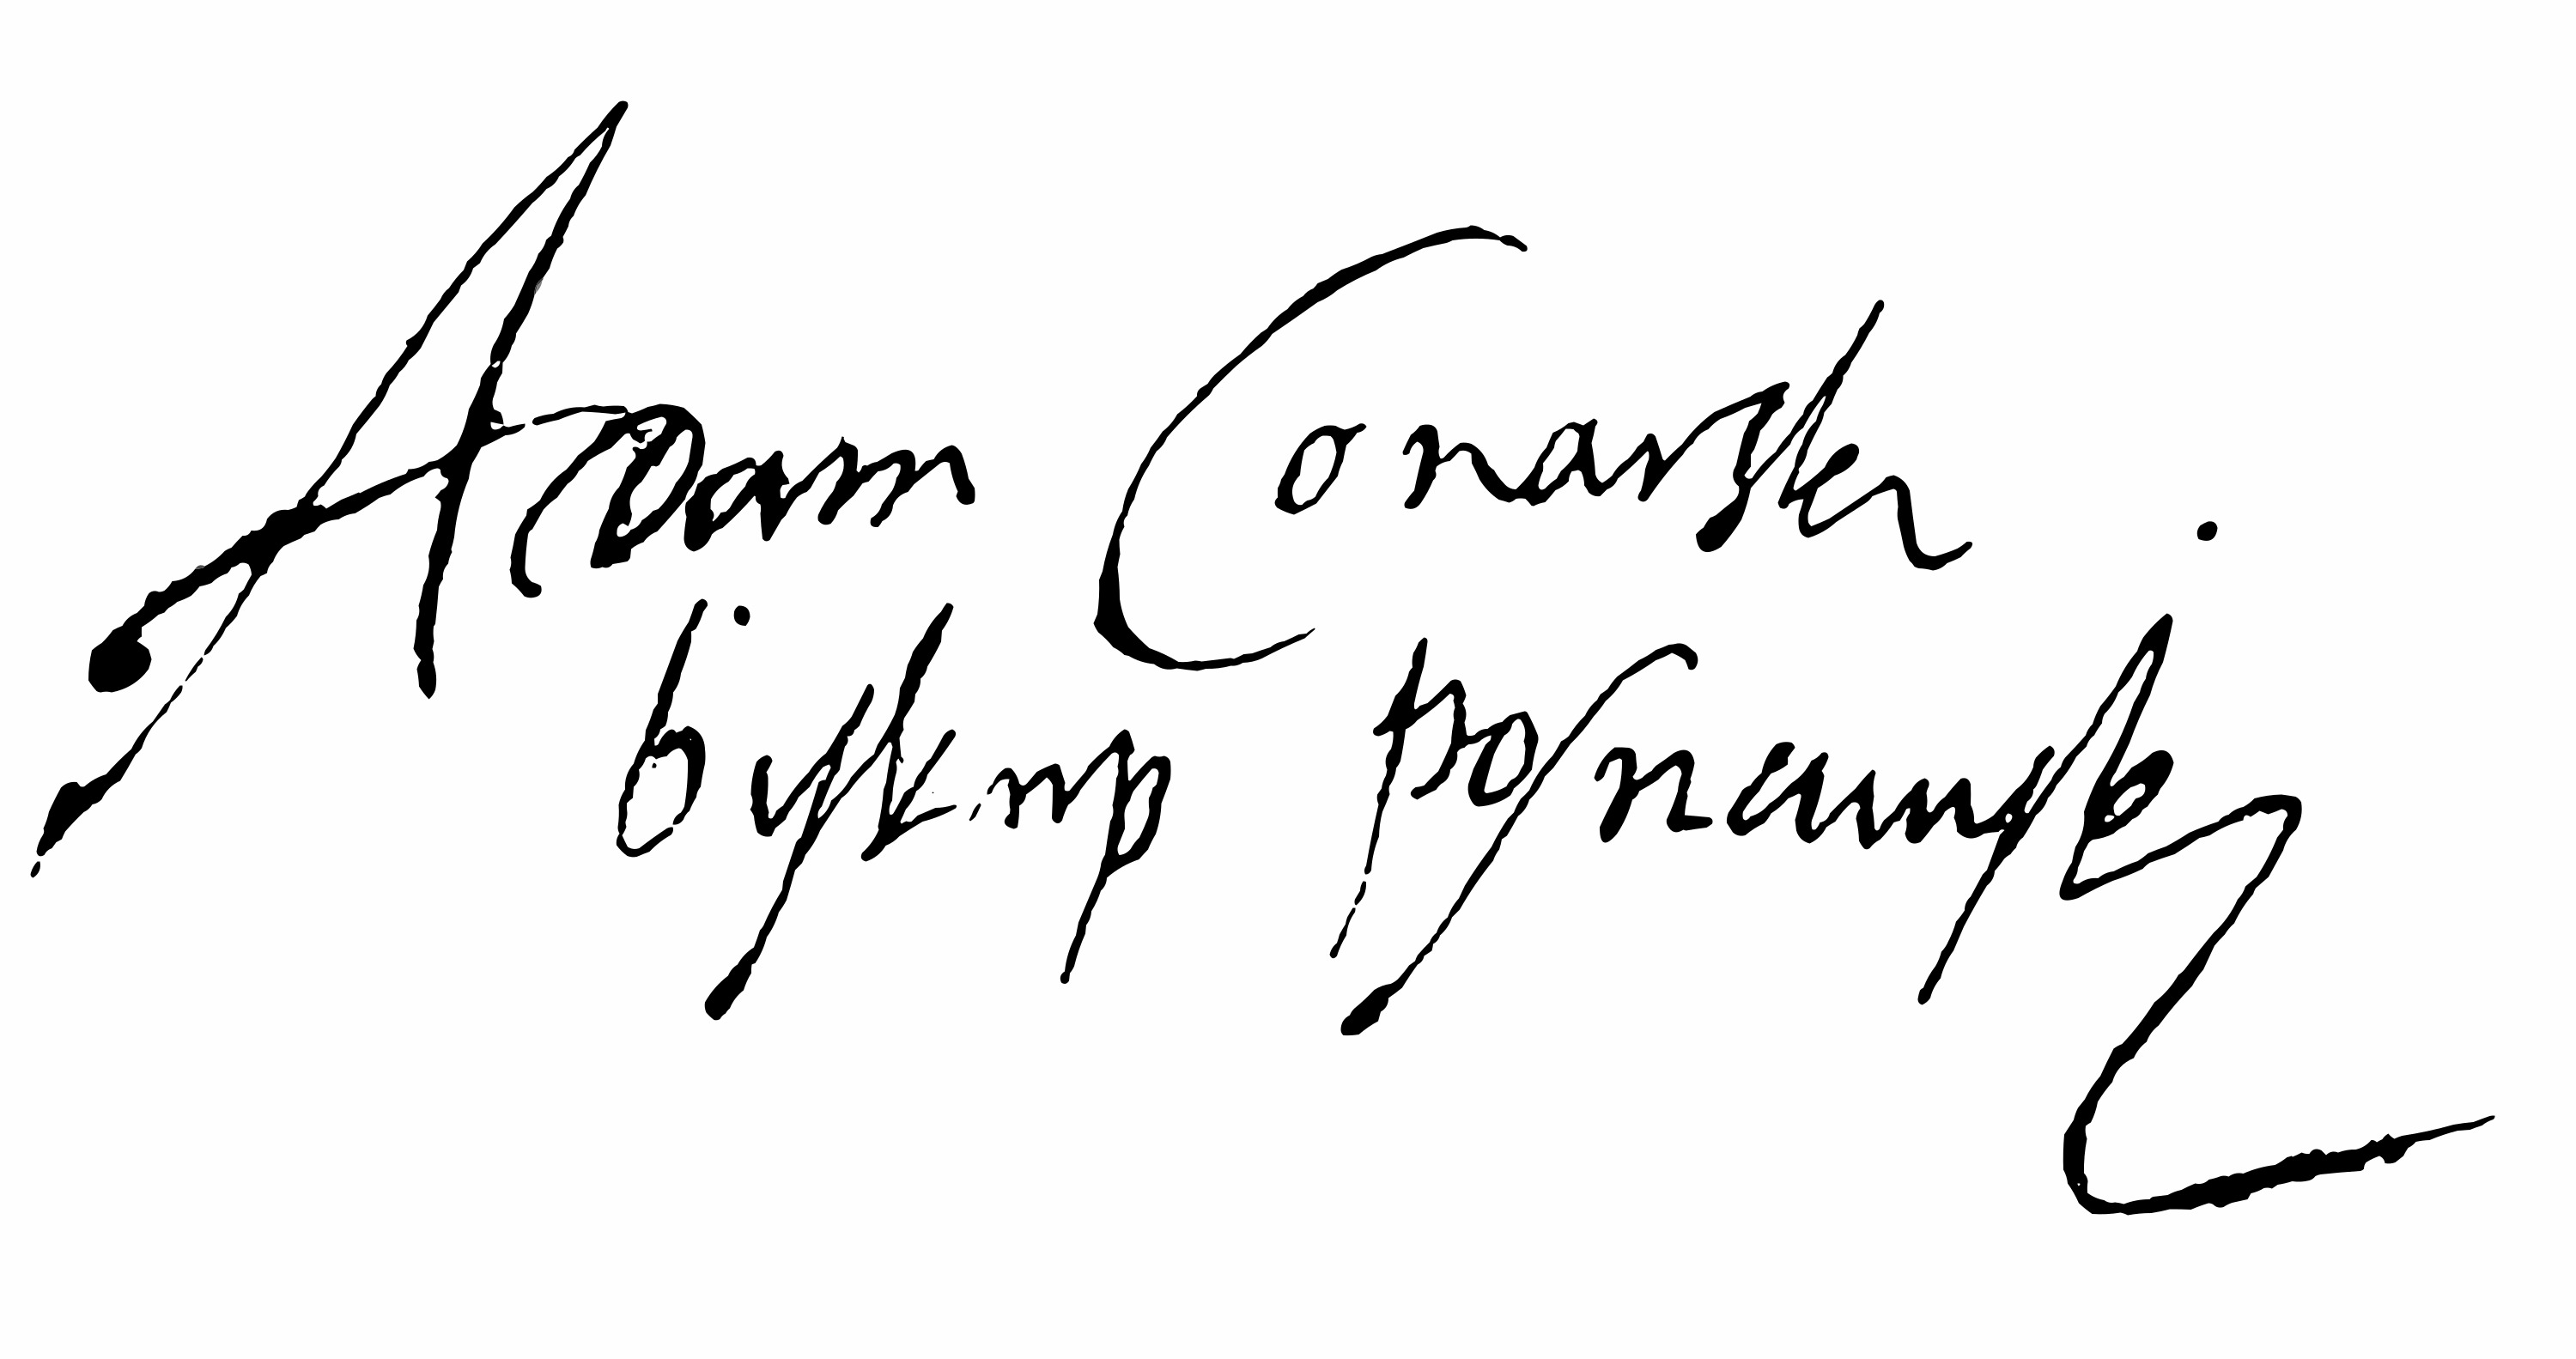
Signature of: adam konarski